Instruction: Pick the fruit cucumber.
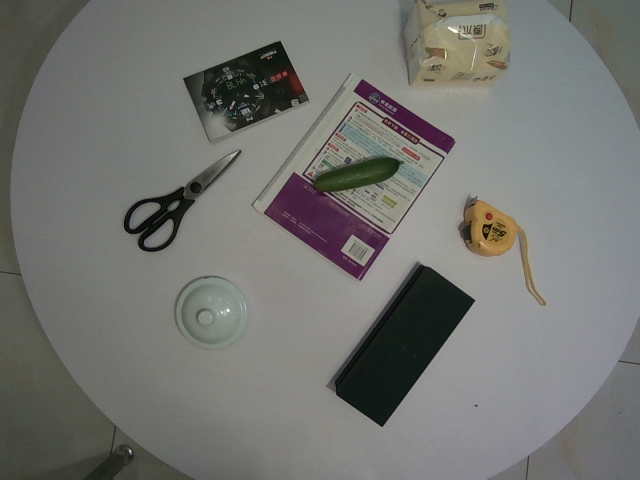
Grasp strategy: vertical